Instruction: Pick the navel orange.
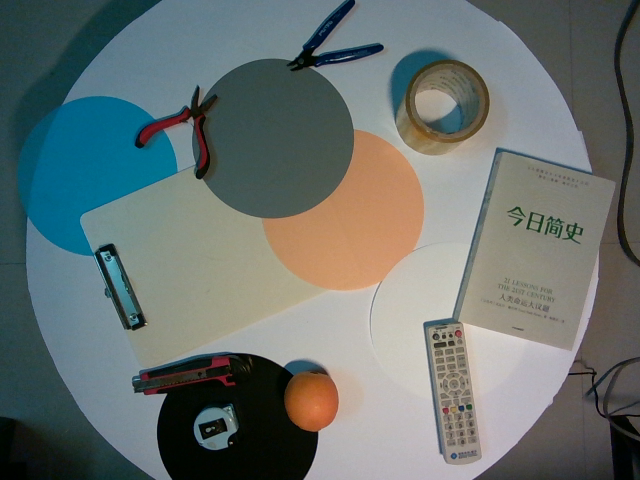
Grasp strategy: vertical